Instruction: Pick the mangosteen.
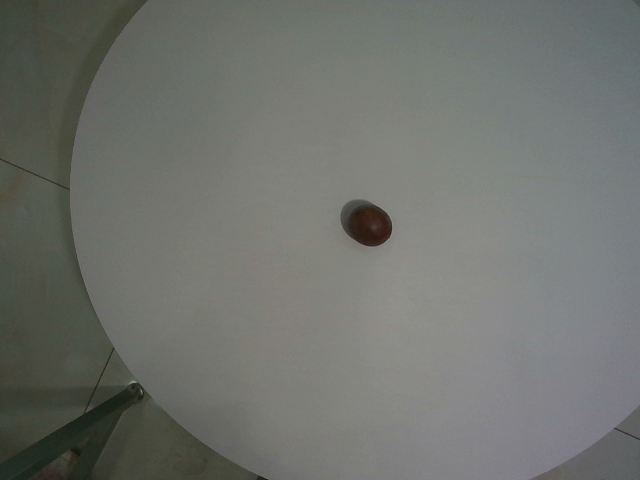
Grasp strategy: vertical